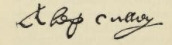
Signature of: alexander cullen